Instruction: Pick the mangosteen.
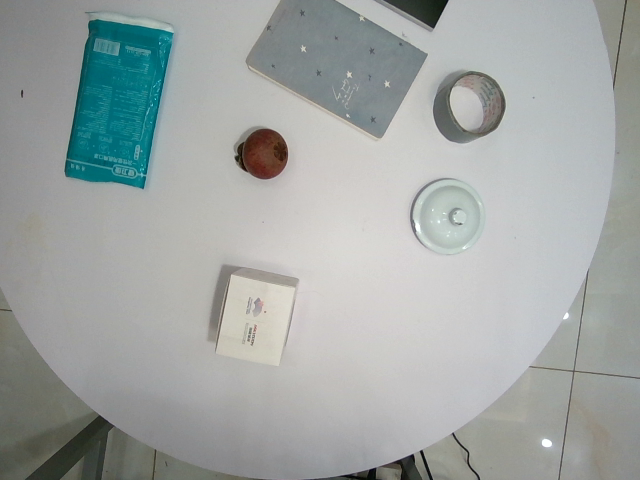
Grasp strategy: vertical